Question: Explain the disease:
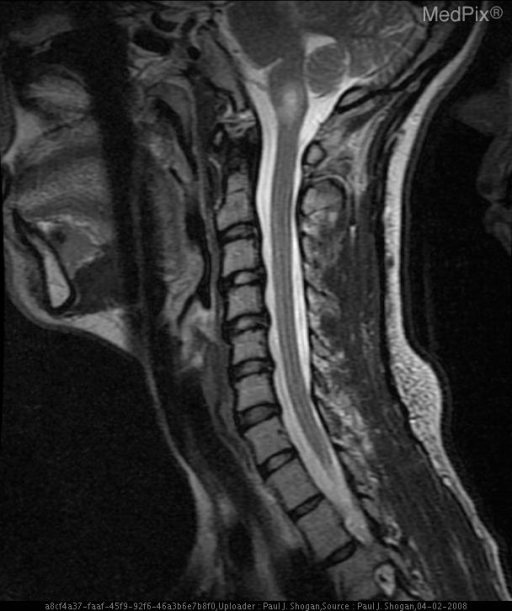
Answer: The disease is discussed as: Dissections may be spontaneous or traumatic; regardless of the etiology, the underlying pathology is the same: disruption of the intima with extravasation of blood into the vessel wall with subsequent extension of thrombus between the planes of the vessel wall (usually between the intima and media). The most common type is the subintimal dissection, although subadventitial dissections (clot extension in the plane between the media and adventitia) also occur.

Two theories exist with regard to the etiology of dissections, each of which invokes intimal injury as a final common pathway:
1). An intimal tear occurs, allowing clot propagation within the vessel wall.
2). A primary intramural hematoma develops and eventually ruptures through the intimal lining into the vessel lumen.

Traumatic dissections result from three basic mechanisms of injury:

1). Penetrating injuries, which include gunshot wounds, knife wounds, intra-oral trauma (pencils, sticks). With regard to characterizing the location of penetrating injuries, the neck is divided into three anatomic zones:
*Zone 1: below the level of the cricoid cartilage.
*Zone 2: between the level of the cricoid and the level of the mandibular angle.
*Zone 3: superior to the level of the mandibular angle.

2). Nonpenetrating injury due to spine fracture-subluxation injuries.

3). Blunt injury to the carotid arteries.

Vertebral artery dissections account for approximately 20% of cases of cervical vascular injuries and most commonly occur between the skull base and the upper cervical spine. Less commonly, the injury occurs between the vessel’s origin from the subclavian artery and the C6 foramen transversarium. Mid-cervical vertebral artery injuries occur in approximately 5% of patient with fractures involving the foramina transversaria.

Internal carotid artery dissections are the most common of all craniocervical dissections, frequently (70% of cases) involve both the cervical and petrous segments of the ICA, and usually spare the carotid bulb. Dissections involving the intracranial internal carotid artery segments, while rare, do occur.

The radiographic appearance of the contrast-opacified vertebral artery on the lateral view is as follows: the vertebral artery takes a nearly vertical course as it traverses the C6 through C3 foramina transversaria. Immediately after passing through the vertebral canal of C2, the vessel forms an inverted L and turns laterally within C2. It then exits C2 and turns cephalad to pass through the vertebral canal of C1. On exiting the transverse foramen of the atlas, it then courses sharply posteriorly along the posterior ring of C1, completing the appearance of a half square. Finally, it turns anterosuperiorly (a hairpin turn) to pierce the dura as it passes through the foramen magnum.